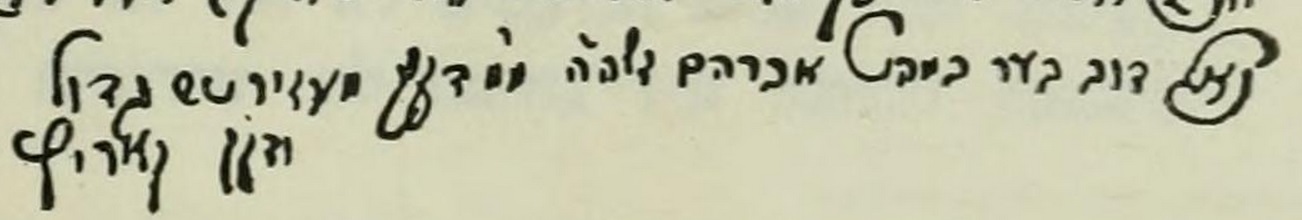
Signature of: dov ber of mezeritch